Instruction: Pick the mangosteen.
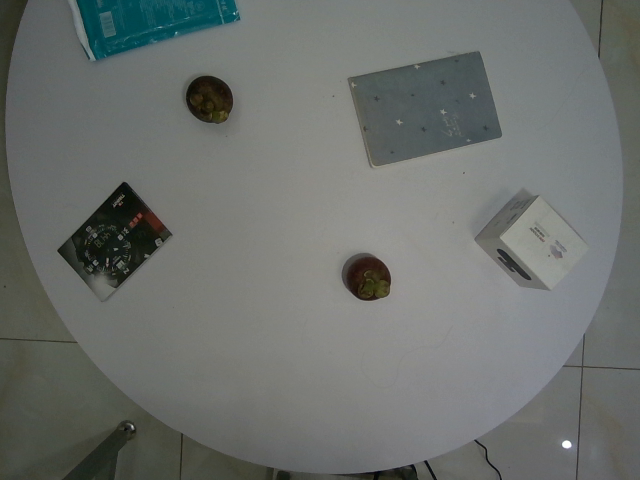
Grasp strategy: vertical